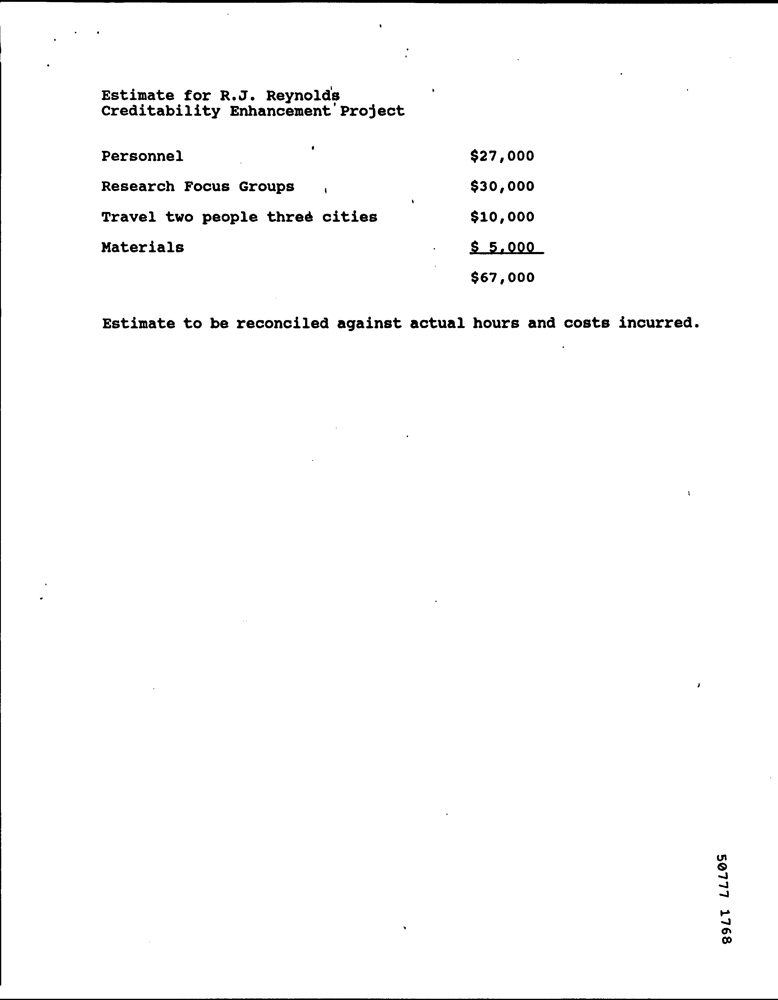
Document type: Invoice